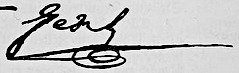
Signature of: joseph fesch